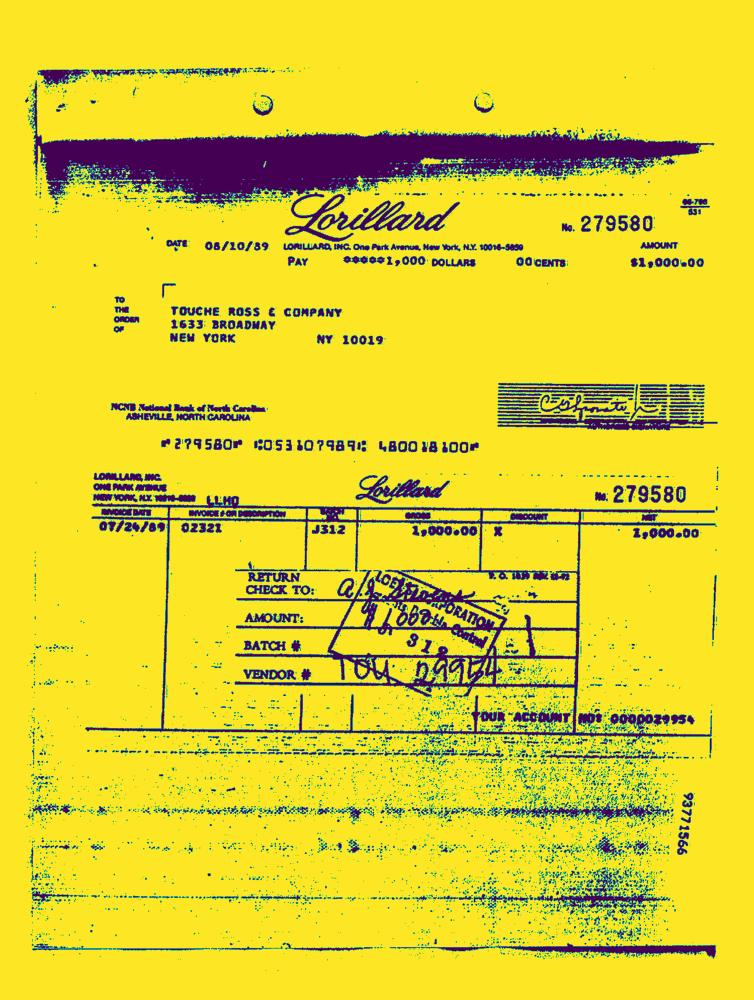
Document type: Invoice-Doc